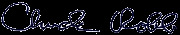
Signature of: chuck robb